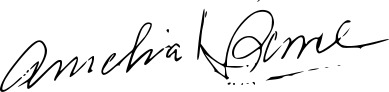
Signature of: amelia bence